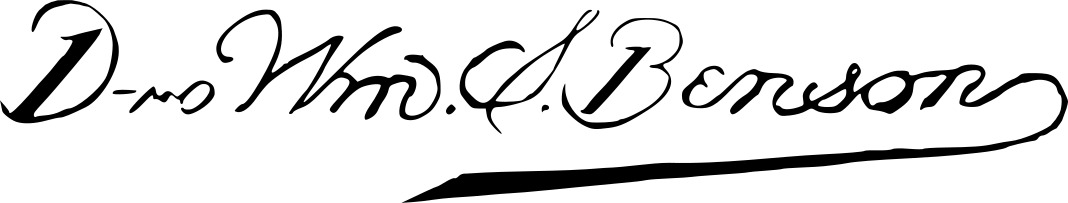
Signature of: william sol benson